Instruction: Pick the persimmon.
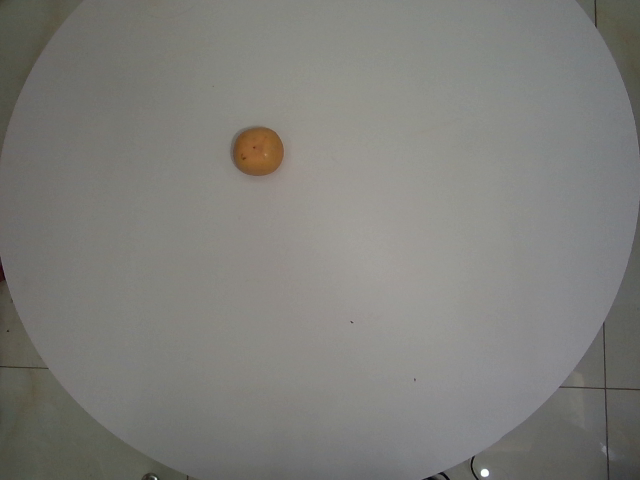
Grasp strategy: vertical